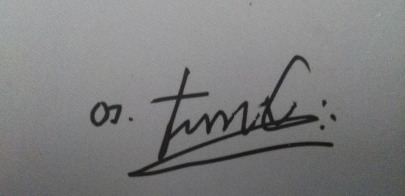
Signature of: temur koridze